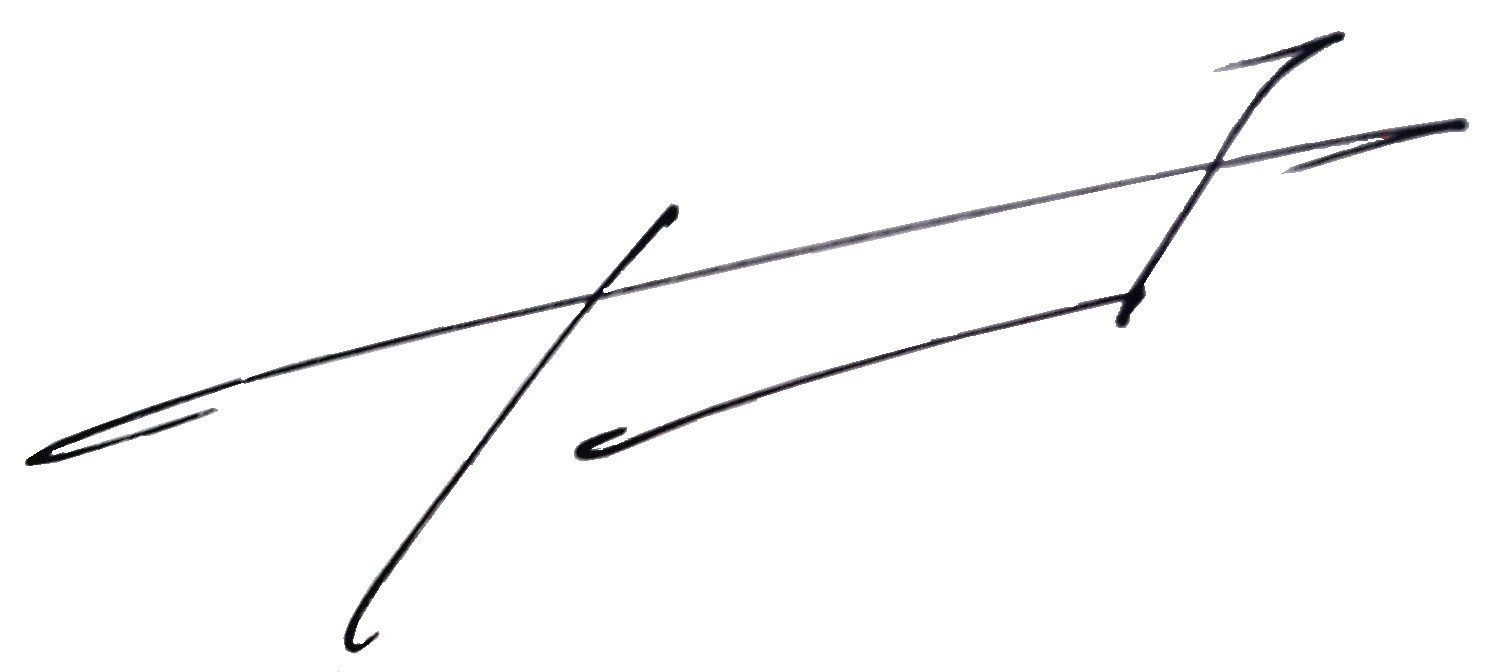
Signature of: carlos fuentes